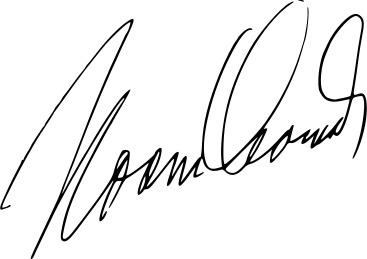
Signature of: noam chomsky